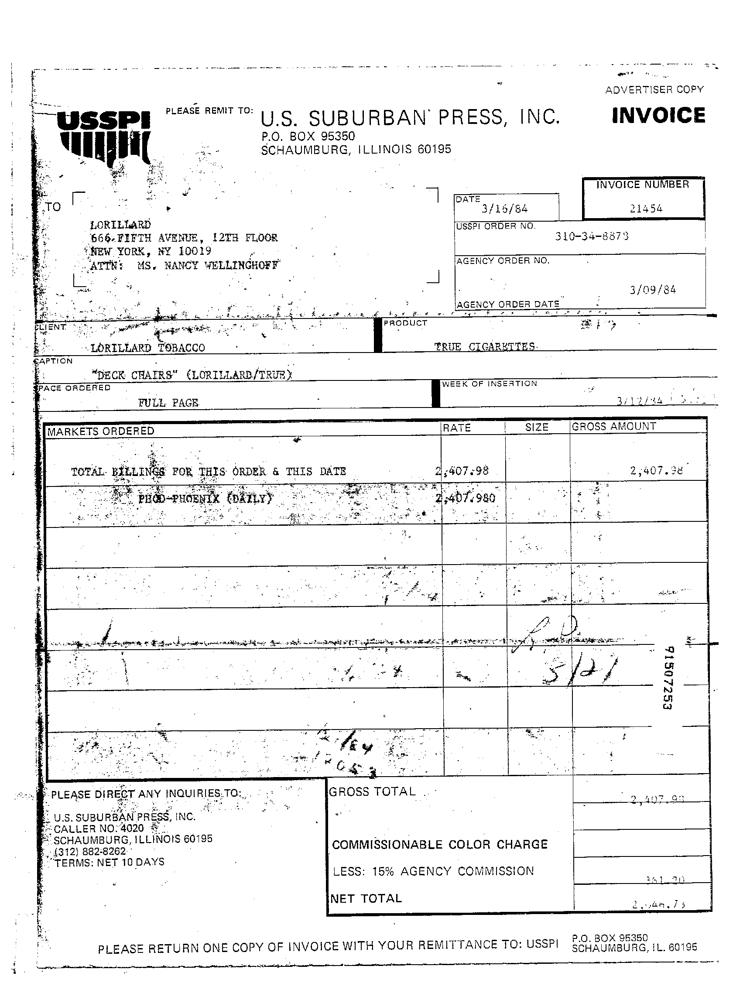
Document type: Invoice